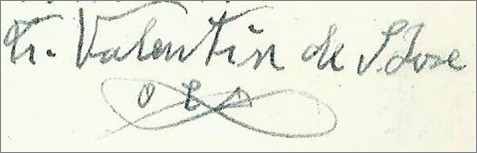
Signature of: valentín de san josé